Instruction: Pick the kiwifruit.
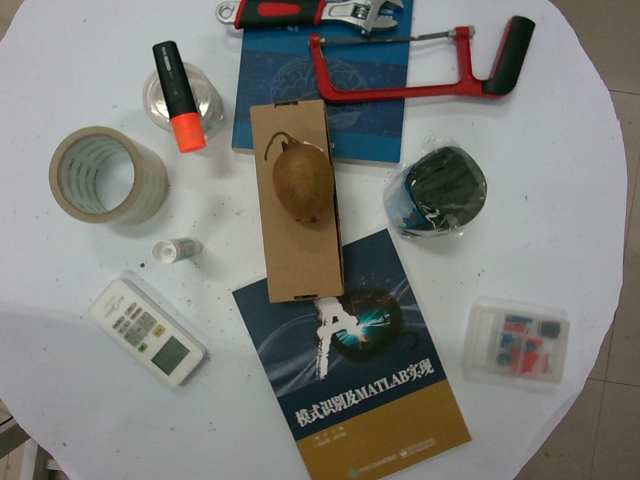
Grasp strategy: vertical